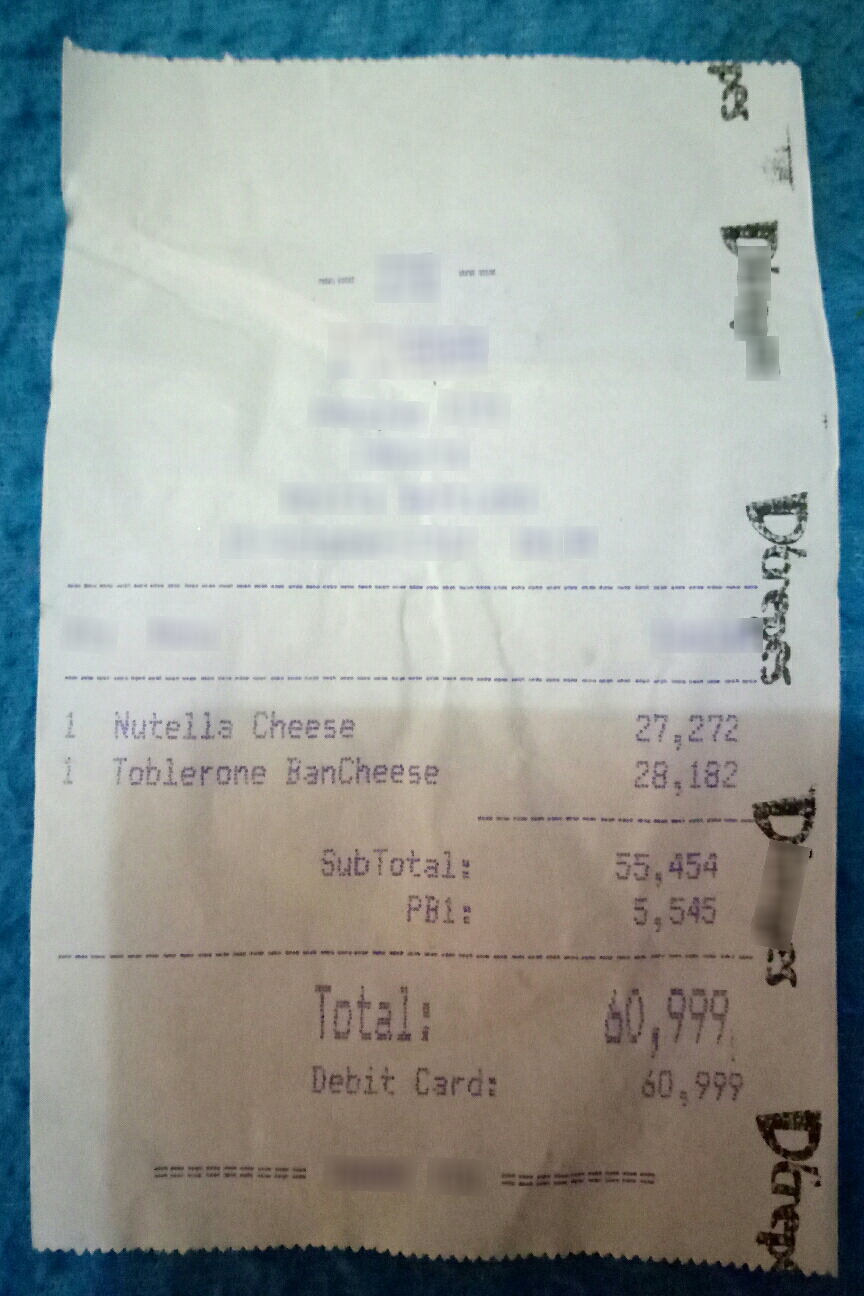
Number of items: 2
Subtotal: 55,454
Tax: 5,545
Total: 60,999
OCR text regions:
text: SubTotal:
text: 55,454
text: PB1:
text: 5,545
text: Total:
text: 60,999
text: Debit
text: Card:
text: 60,999
text: 1
text: Nutella
text: Cheese
text: 27,272
text: 1
text: Toblerone
text: BanCheese
text: 28,182